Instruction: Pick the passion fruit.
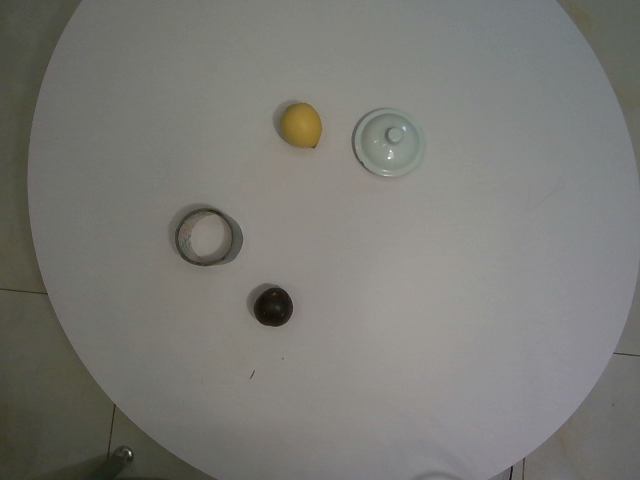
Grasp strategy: vertical